Question: What appears to be the issue?
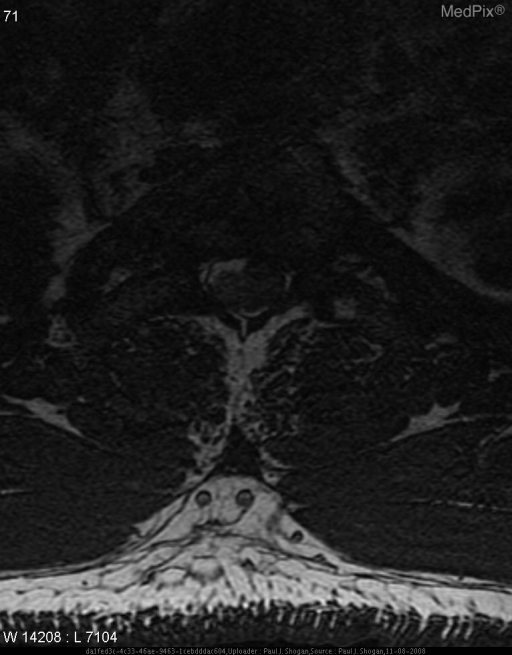
Answer: The findings suggest An intradural extramedullary mass is seen at the T2 level measuring 1.2 cm AP x 1.1 cm transverse x 1.7 cm craniocaudad. This mass causes mild compression and leftward shift of the spinal cord. Subtle hyperintense T2 signal abnormality is noted within the mass, and uniformly enhances following gadolinium DTPA. There is a no dural tail. The spinal cord is normal in signal. No neural foraminal extension is seen.. An intradural extramedullary mass is seen at the T2 level measuring 1.2 cm AP x 1.1 cm transverse x 1.7 cm craniocaudad. This mass causes mild compression and leftward shift of the spinal cord. Subtle hyperintense T2 signal abnormality is noted within the mass, and uniformly enhances following gadolinium DTPA. There is a no dural tail. The spinal cord is normal in signal. No neural foraminal extension is seen.. The patient might have a history of 56 yo male with 24 month history of gradually worsening upper back pain..